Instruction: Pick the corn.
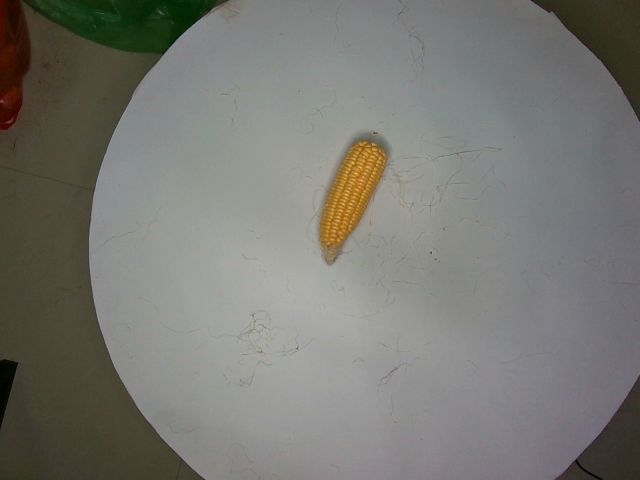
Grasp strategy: vertical